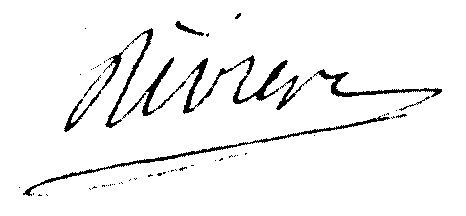
Signature of: joseph françois rivière